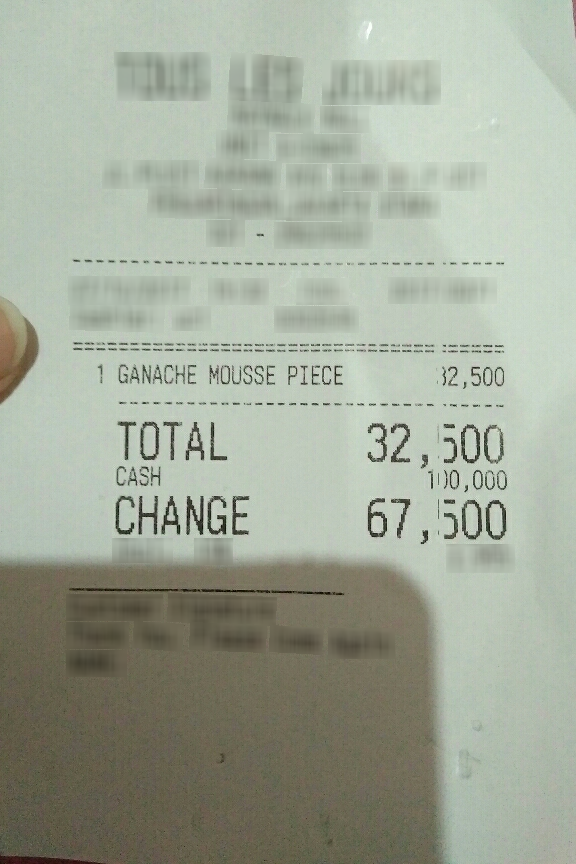
Number of items: 3
Total: 32,500
OCR text regions:
text: TOTAL
text: 32,500
text: CASH
text: 100,000
text: CHANGE
text: 67,500
text: 1
text: GANACHE
text: MOUSSE
text: PIECE
text: 32,500